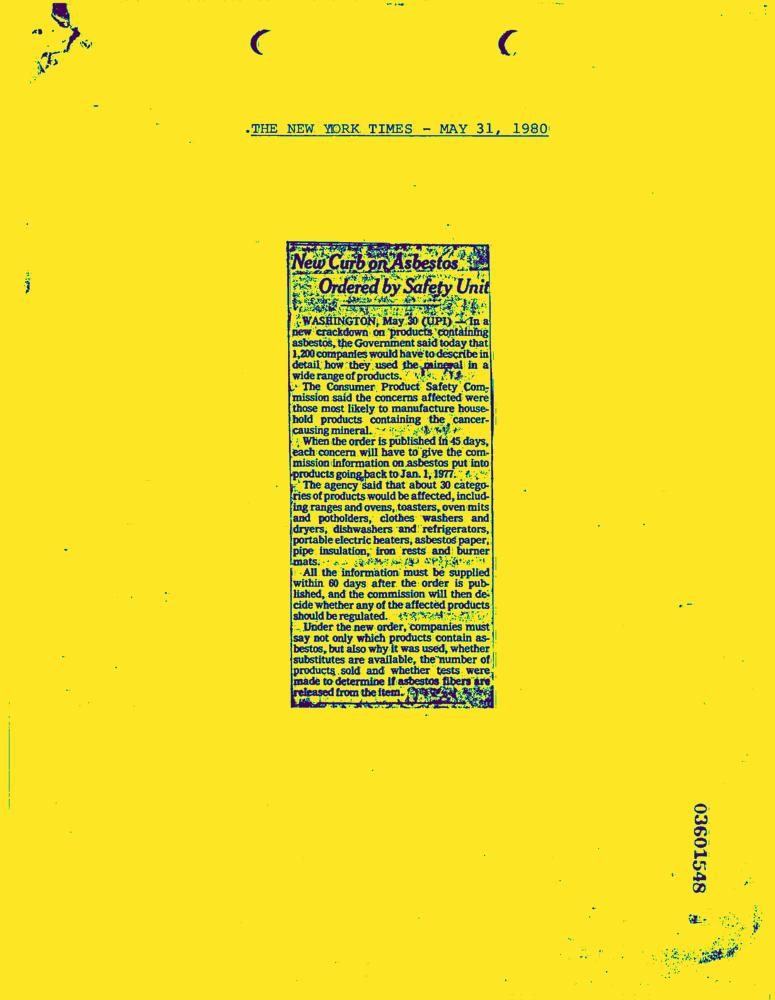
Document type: News-Article